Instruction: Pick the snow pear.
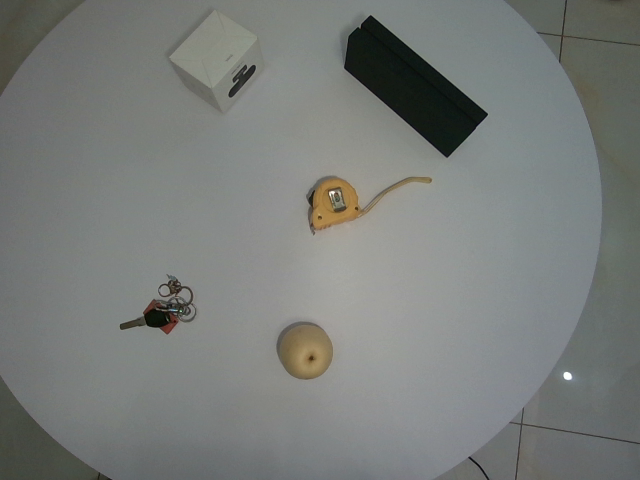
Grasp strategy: vertical